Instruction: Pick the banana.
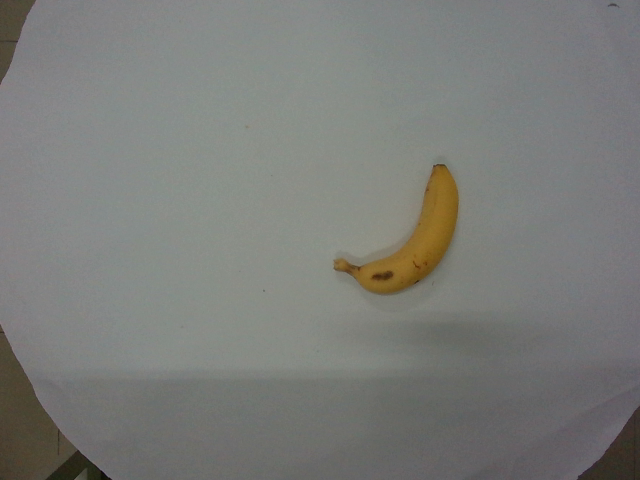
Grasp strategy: vertical